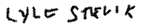
Signature of: lyle stevik